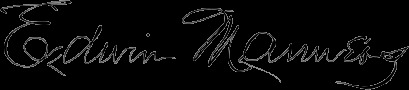
Signature of: edwin manners